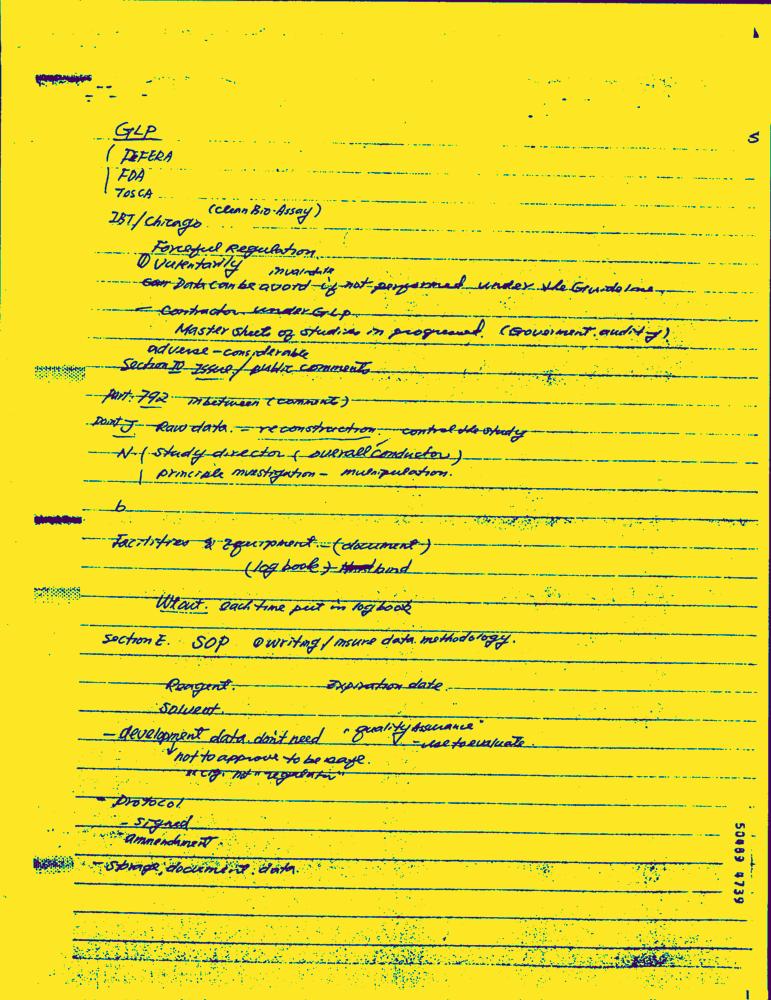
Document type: Hand-Written